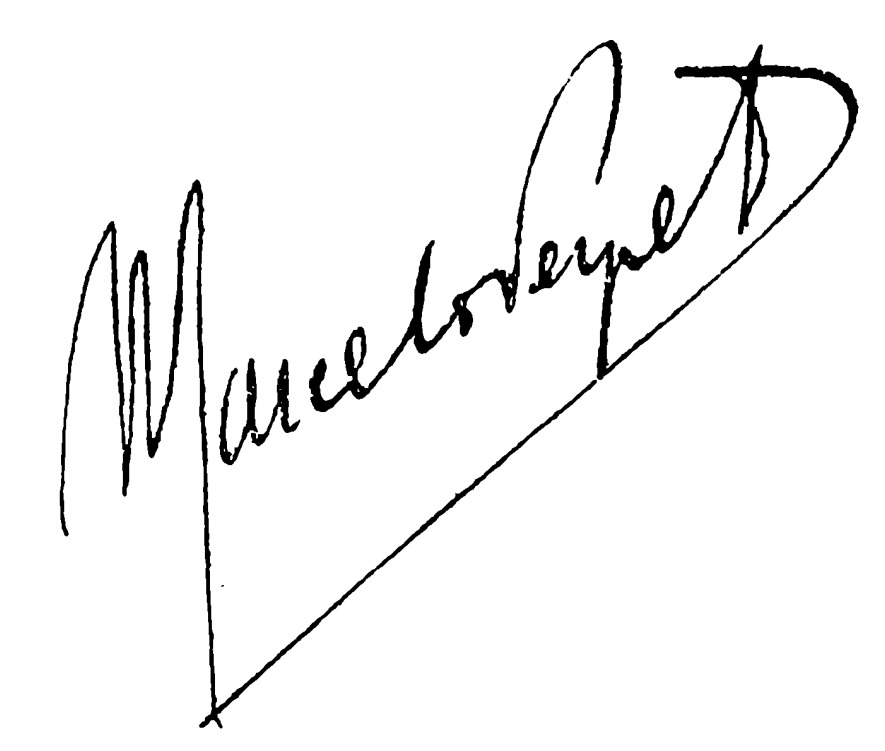
Signature of: marcelo peyret